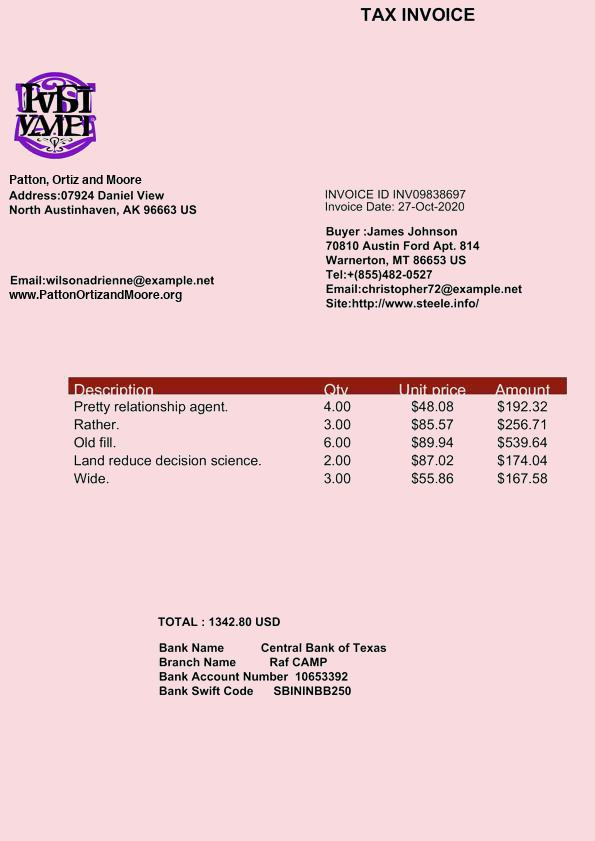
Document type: Invoice